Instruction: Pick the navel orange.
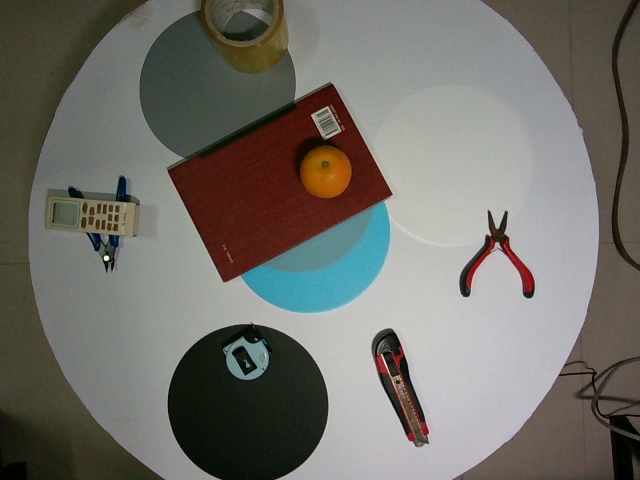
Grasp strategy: vertical